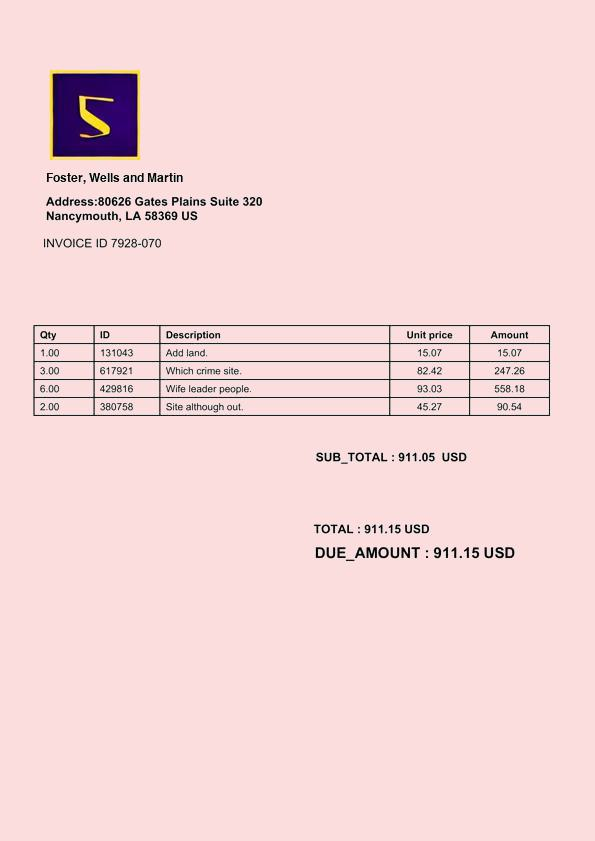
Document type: Invoice